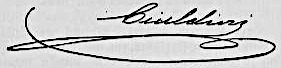
Signature of: enrico cialdini